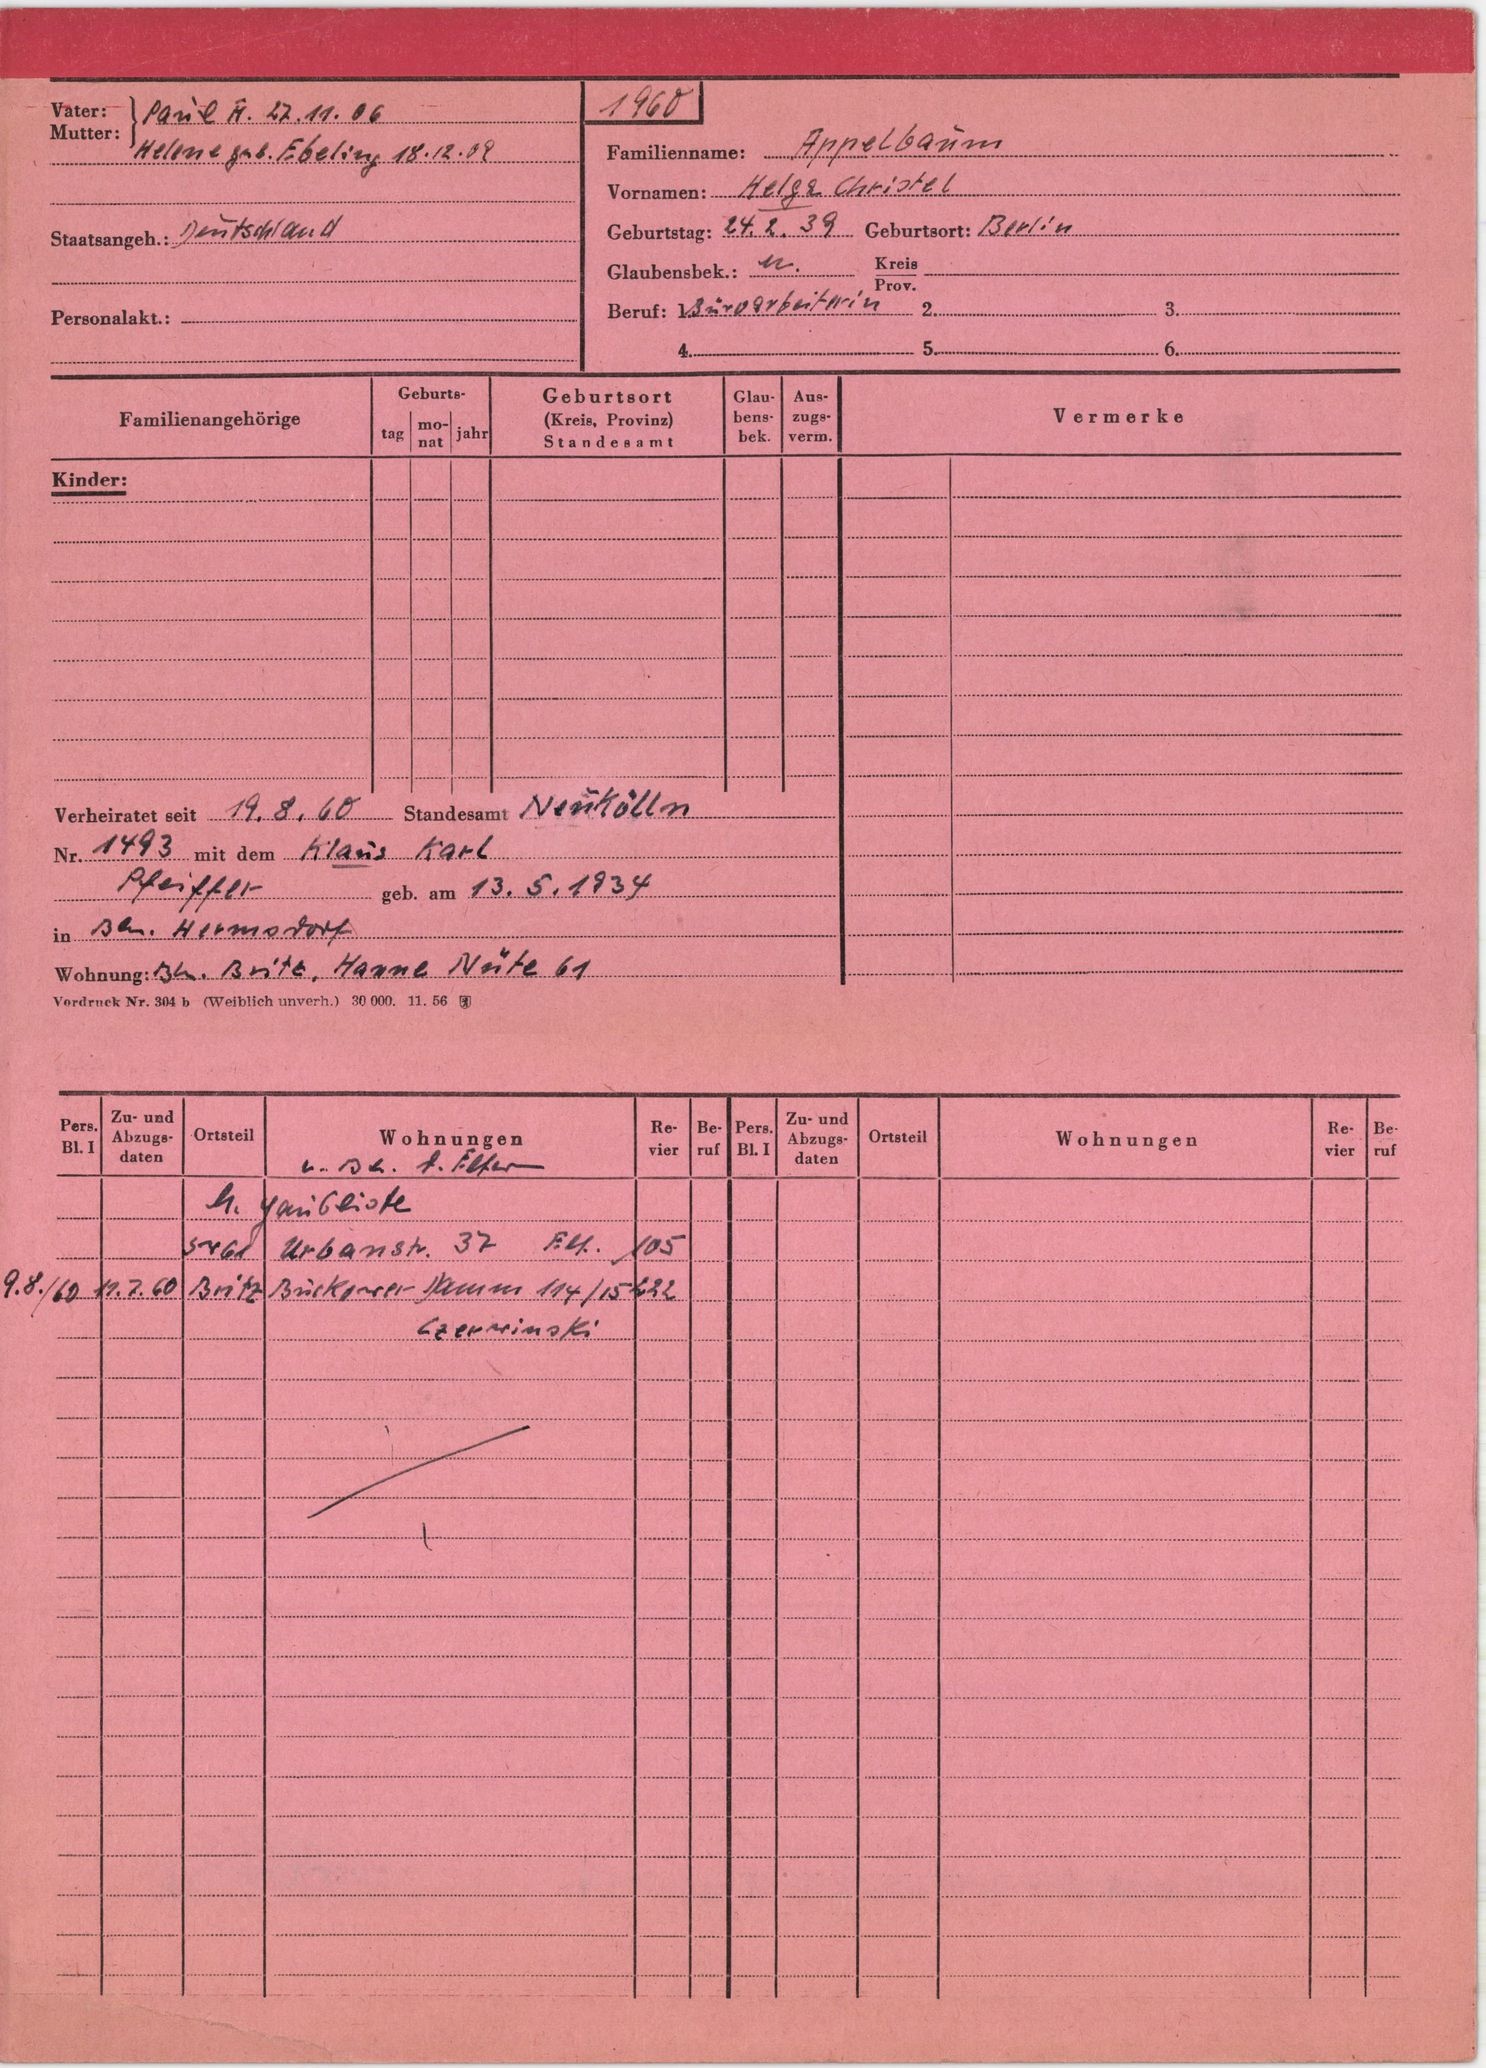
Appelbaum